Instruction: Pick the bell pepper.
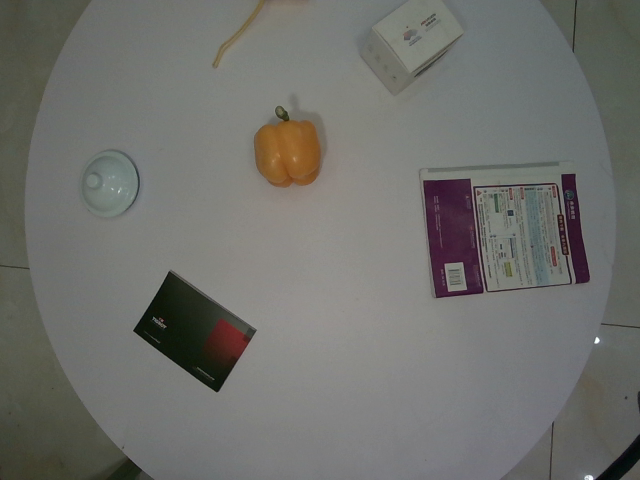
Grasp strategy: vertical